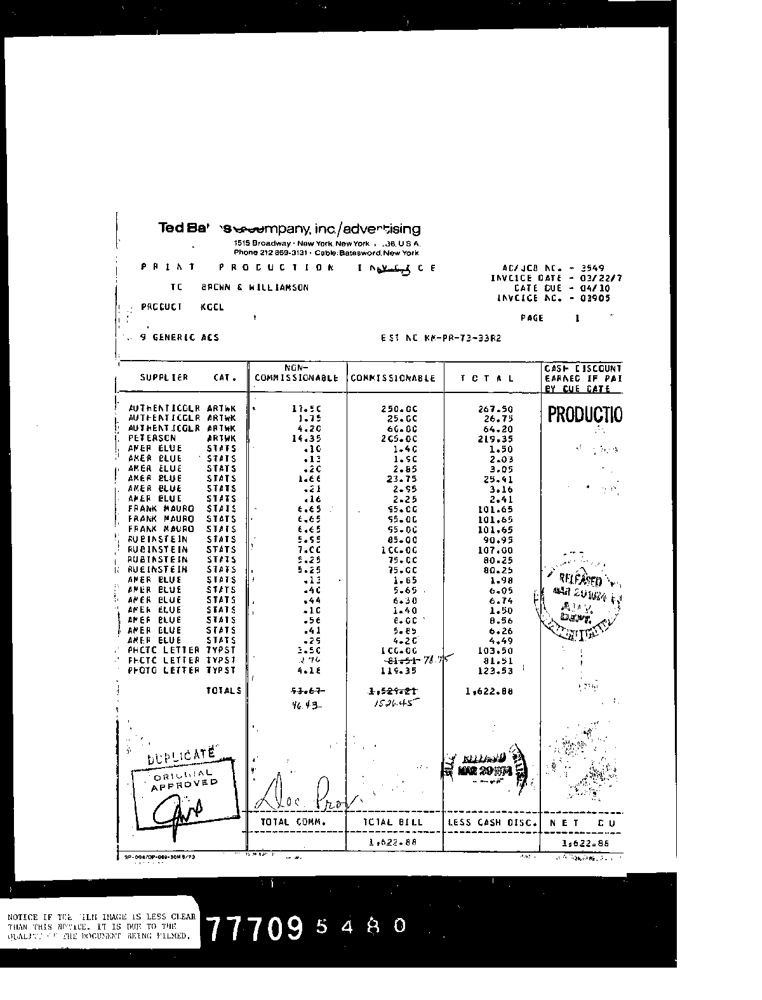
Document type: Invoice